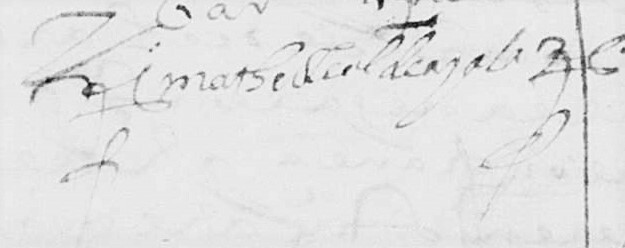
Signature of: mateo leal de ayala